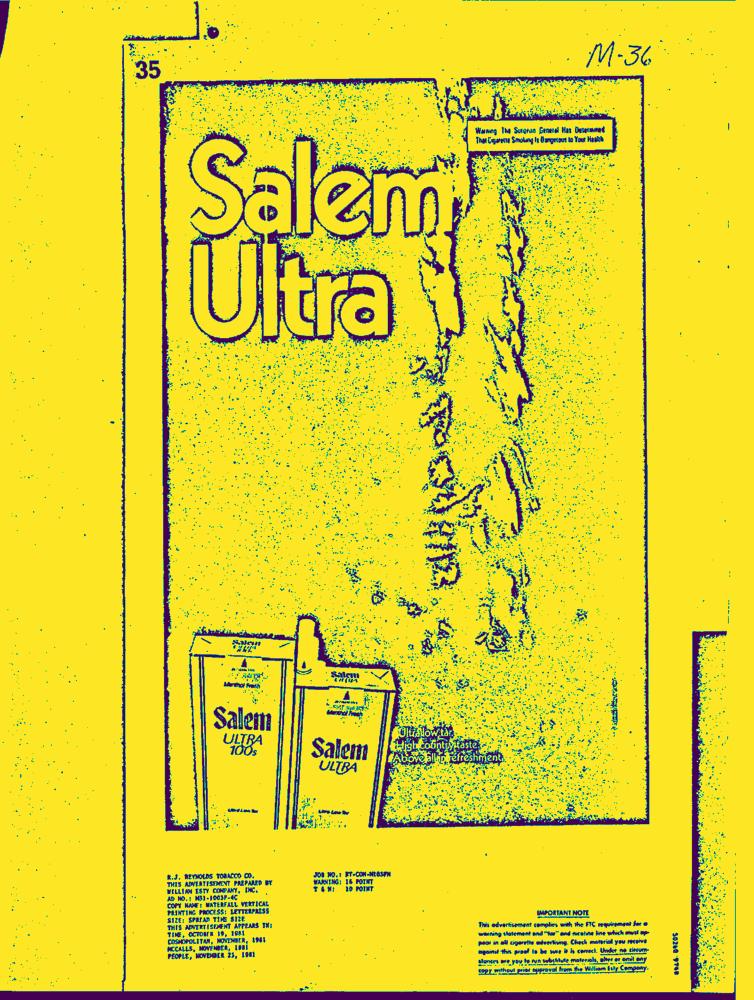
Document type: AD